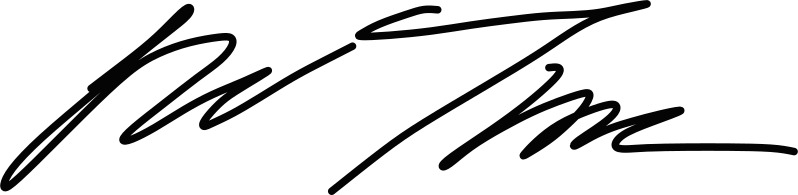
Signature of: david trone